Question: What is the assessed value of the property as noted in the document?
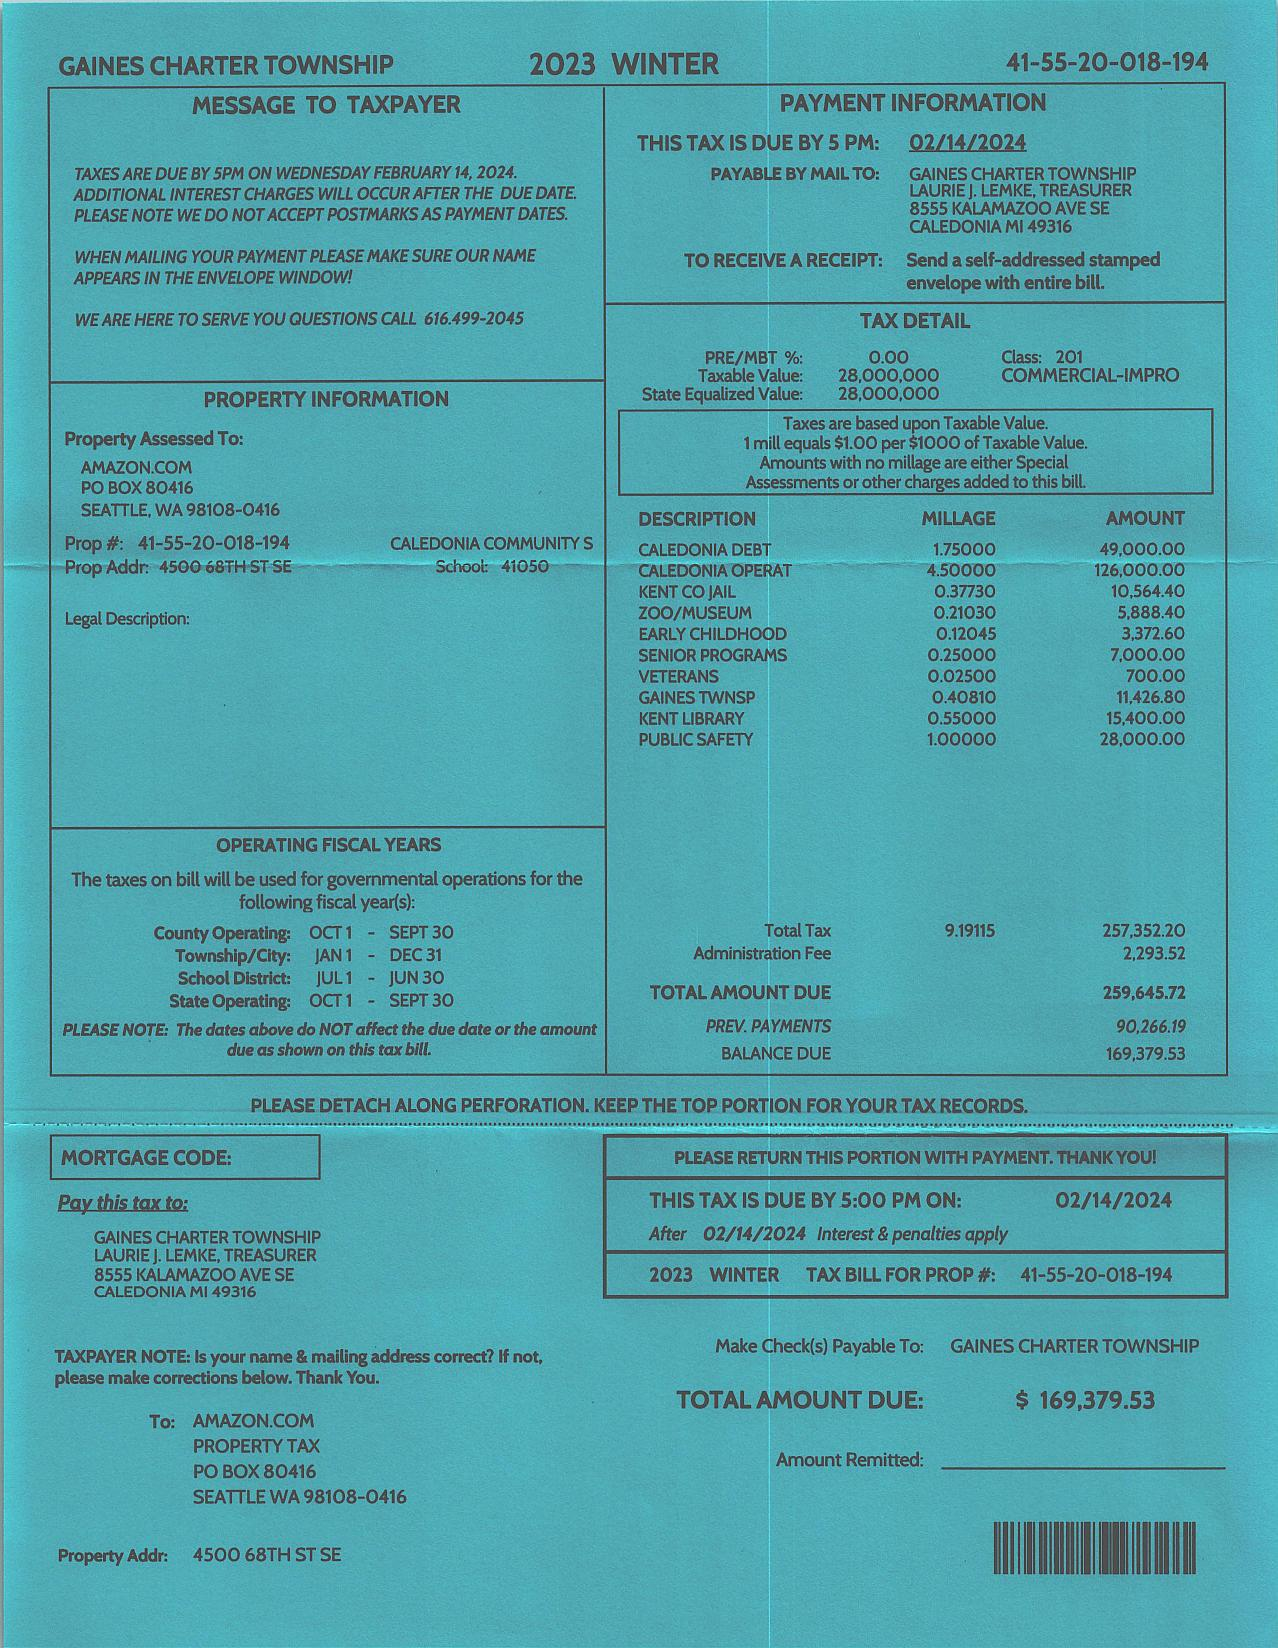
Answer: "28,000,000"